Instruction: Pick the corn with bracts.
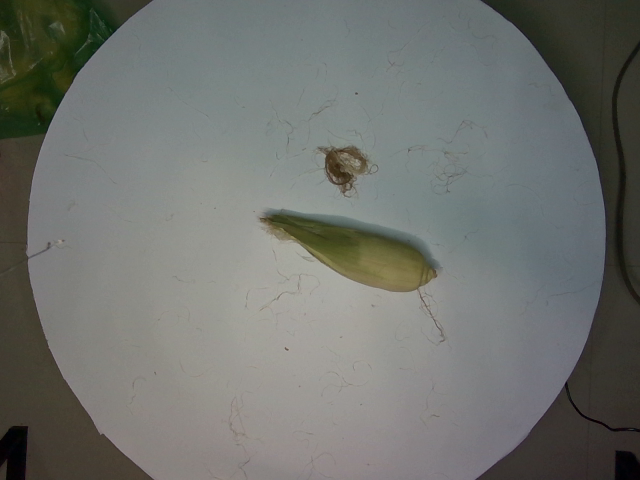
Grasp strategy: vertical